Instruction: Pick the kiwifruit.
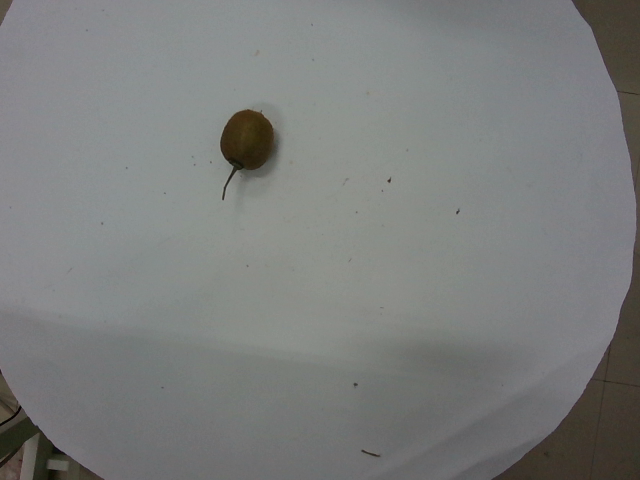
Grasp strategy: vertical